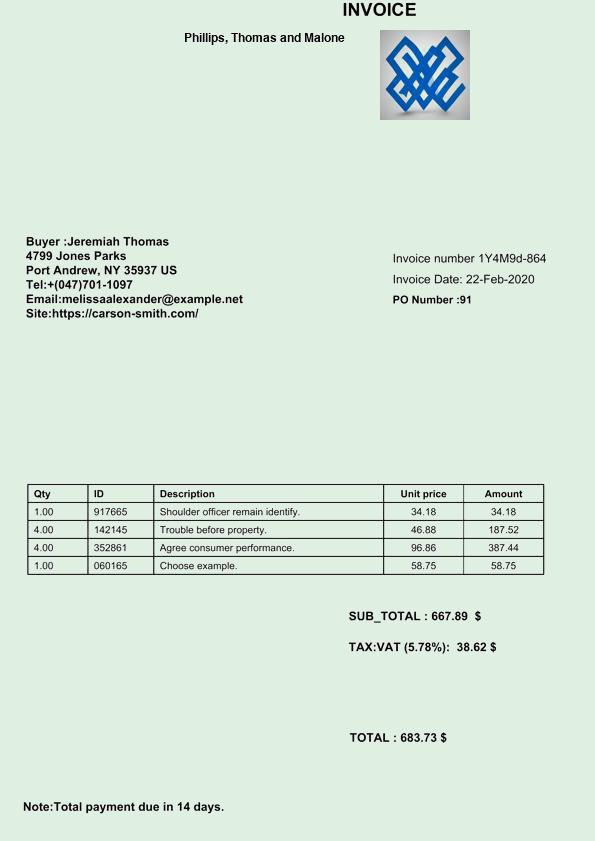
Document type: Invoice